Question: What is the main concern?
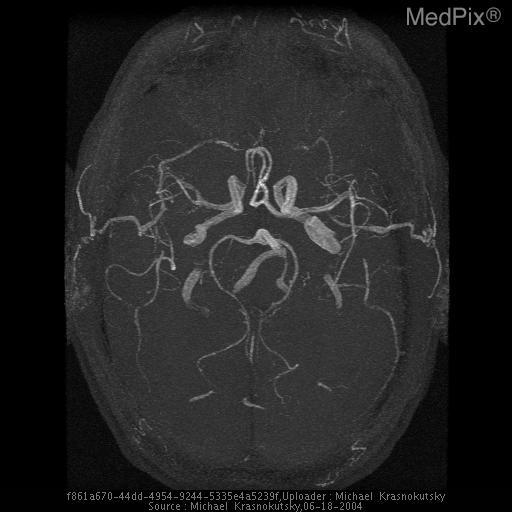
Answer: The findings suggest MRA demonstrates hypoplastic right A1 segment of ACA.  This is a conjenital variant and should be differentiated from dissection/occlusion of the vessel.

Right A1 segment is not seen on a collapsed MIP image.  Source images demonstrate string like signal compatible with A1 segment hypoplasia and not complete abscence.

Left ACA is of approximately the same size as left MCA.  Right ICA is smaller than the left.  This fingings confirm that the fingings related to the string like flow in right A1 are secondary to congenital hypoplastic A1.
In the case of dissection or partial occlusion, both ICAs would likely be of the same size.  Additionally, contraleteral (left) A1 segment would be smaller than adjacent M1 segment.. Right A1 segment is not seen on this collapsed MIP image.  Source images demonstrate string like signal compatible with A1 segment hypoplasia and not complete absence.

Left ACA is of approximately the same size as left MCA.  Right ICA is smaller than the left.  This fingings confirm that the fingings related to the string like flow in right A1 are secondary to congenital hypoplastic A1.
In the case of dissection or partial occlusion, both ICAs would likely be of the same size.  Additionally, contraleteral (left) A1 segment would be smaller than adjacent M1 segment.. The patient might have a history of 30 year old male was admitted to the hospital after motor-vehicle accident.  Initial CT of the head demonstrated area suspicion for an aneurism.  MRI and MRA of the brain was performed to evaluate further..